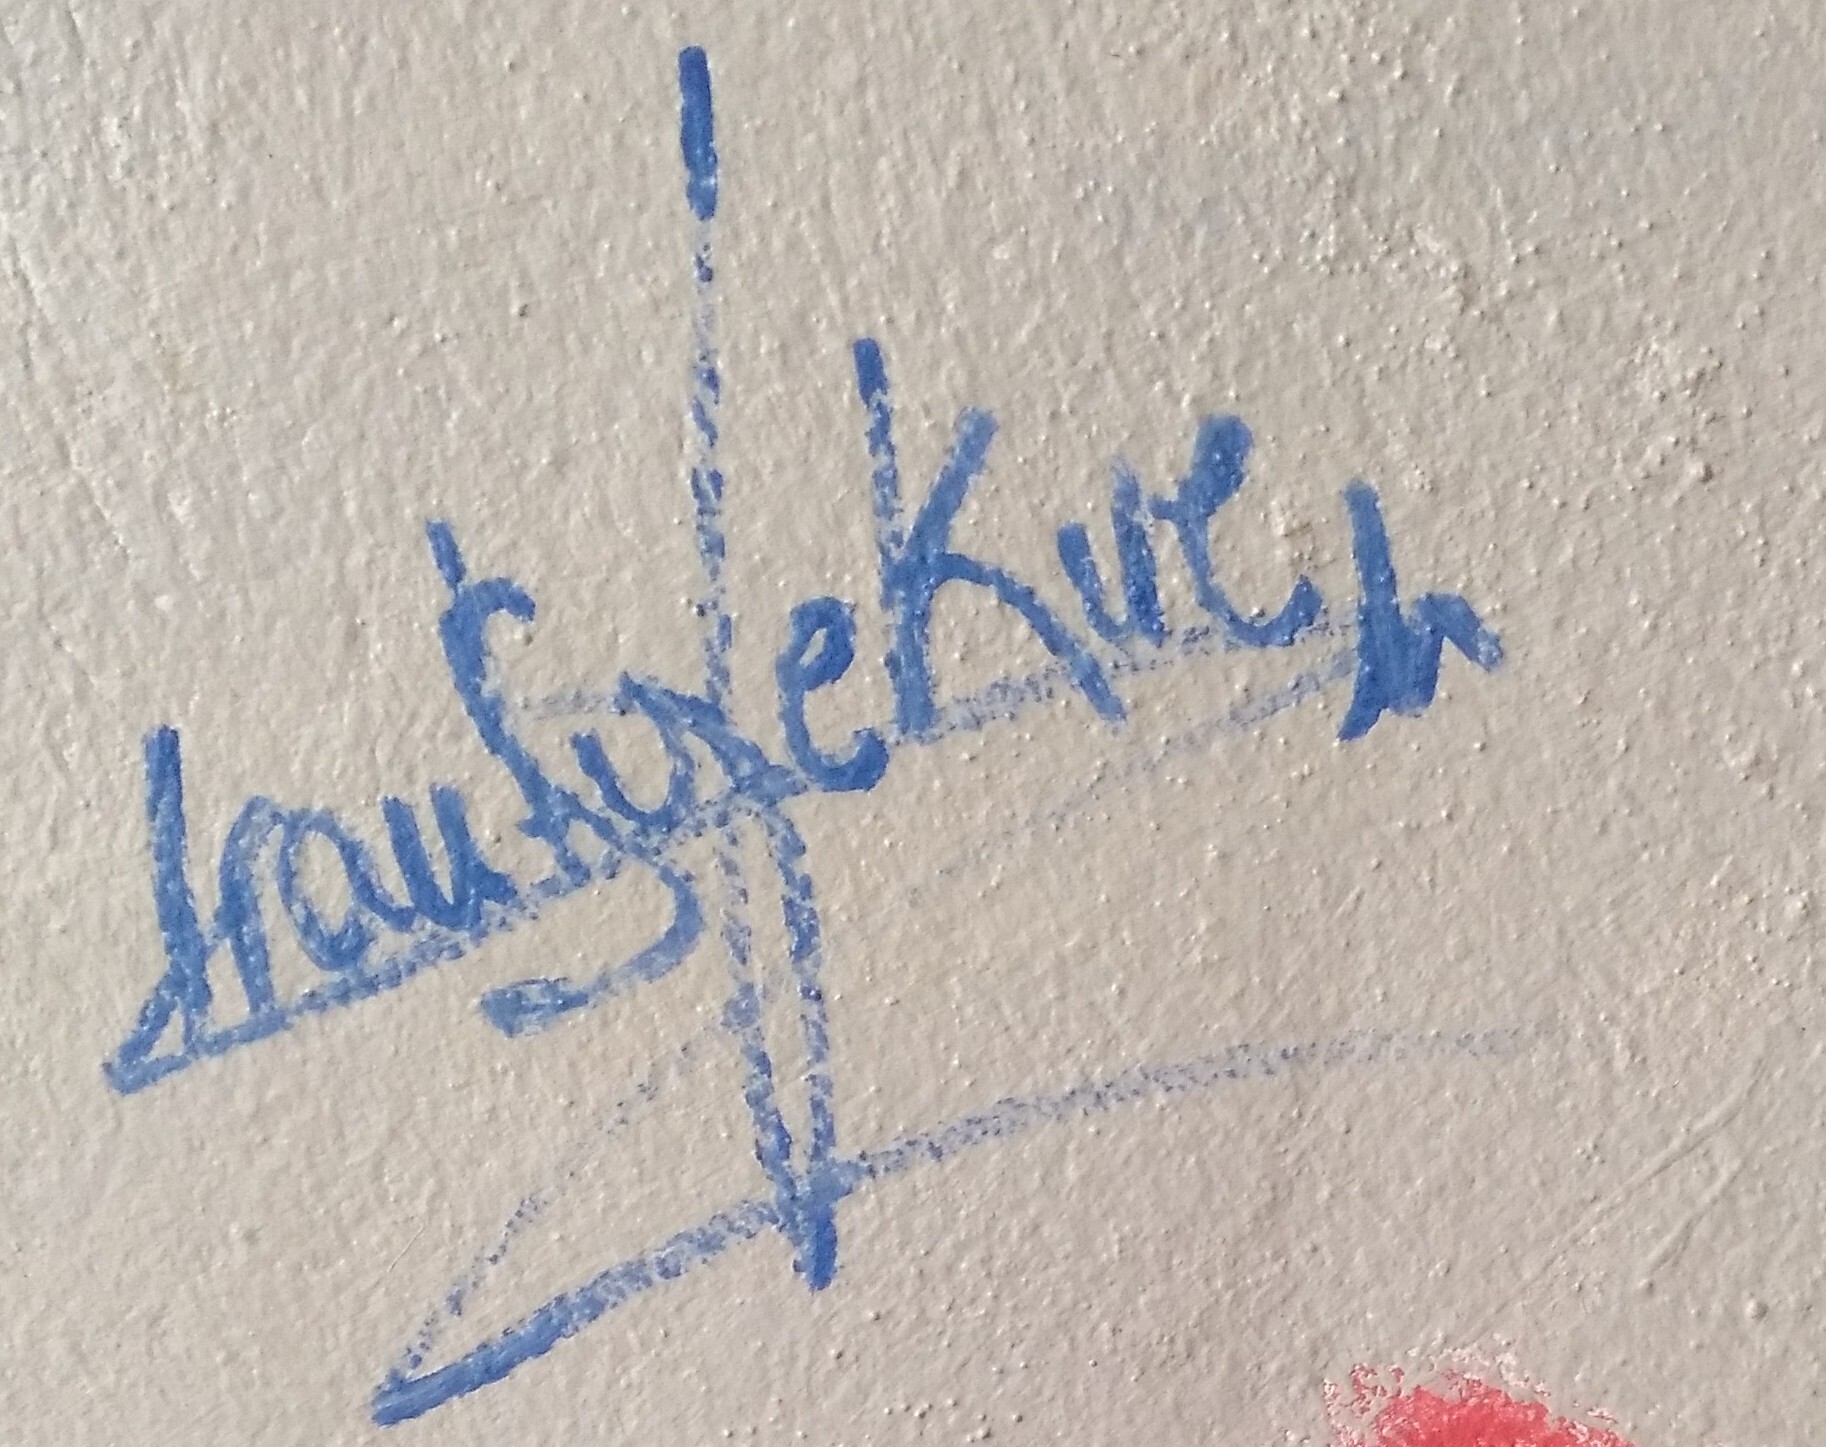
Signature of: irantzu lekue